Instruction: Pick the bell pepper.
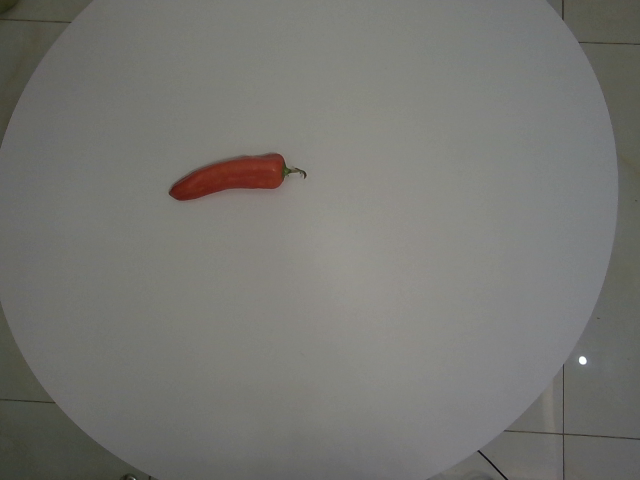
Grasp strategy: vertical